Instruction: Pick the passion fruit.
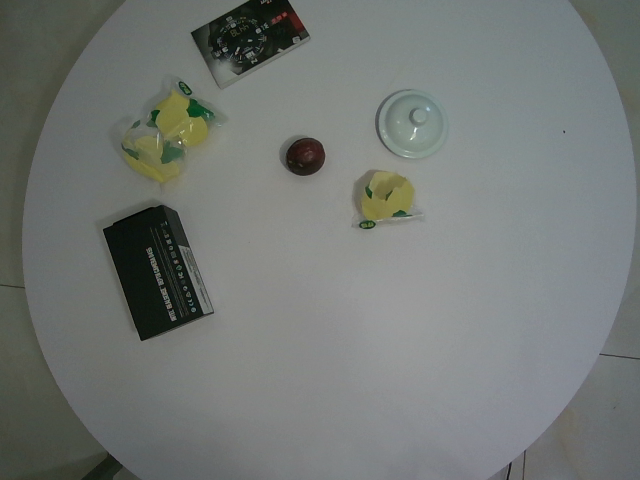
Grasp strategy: vertical